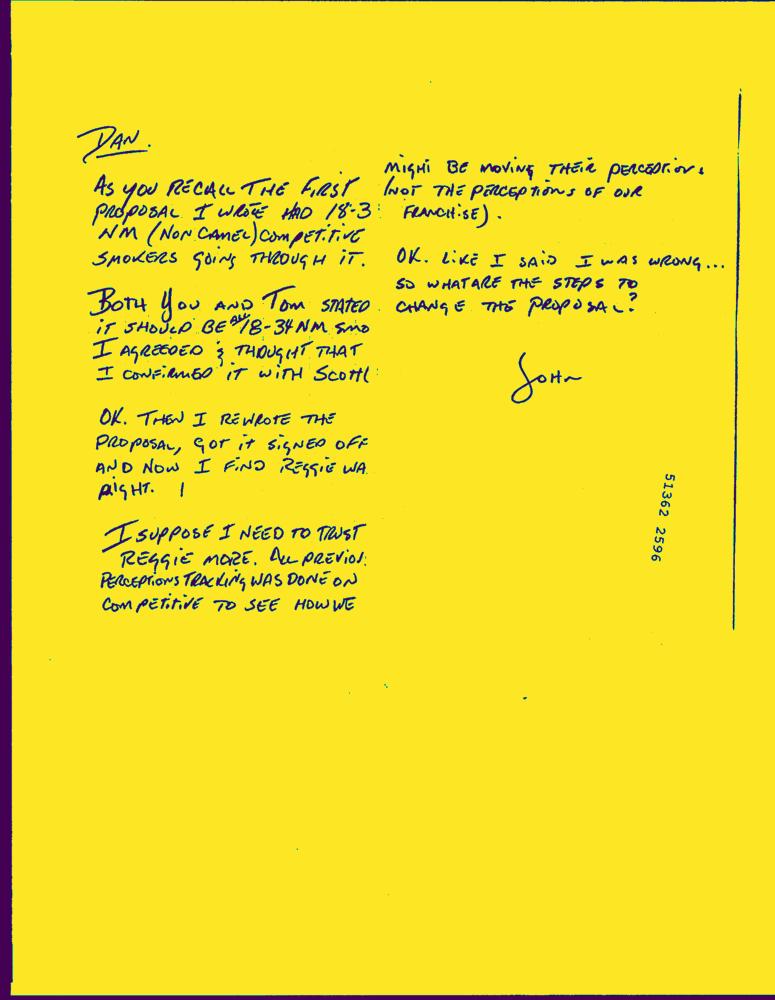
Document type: Hand-Written